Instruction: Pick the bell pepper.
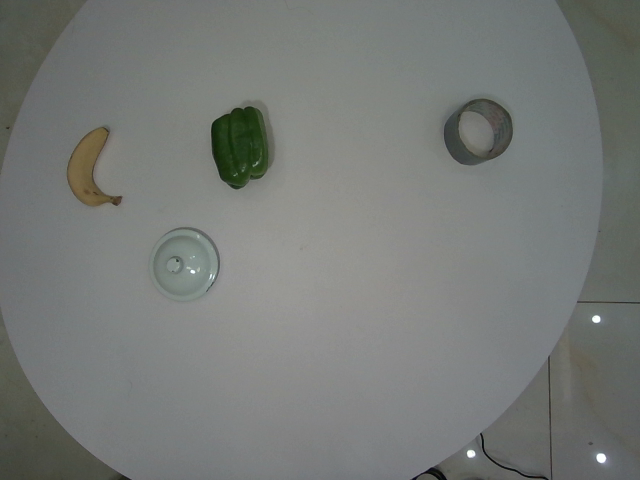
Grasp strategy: vertical